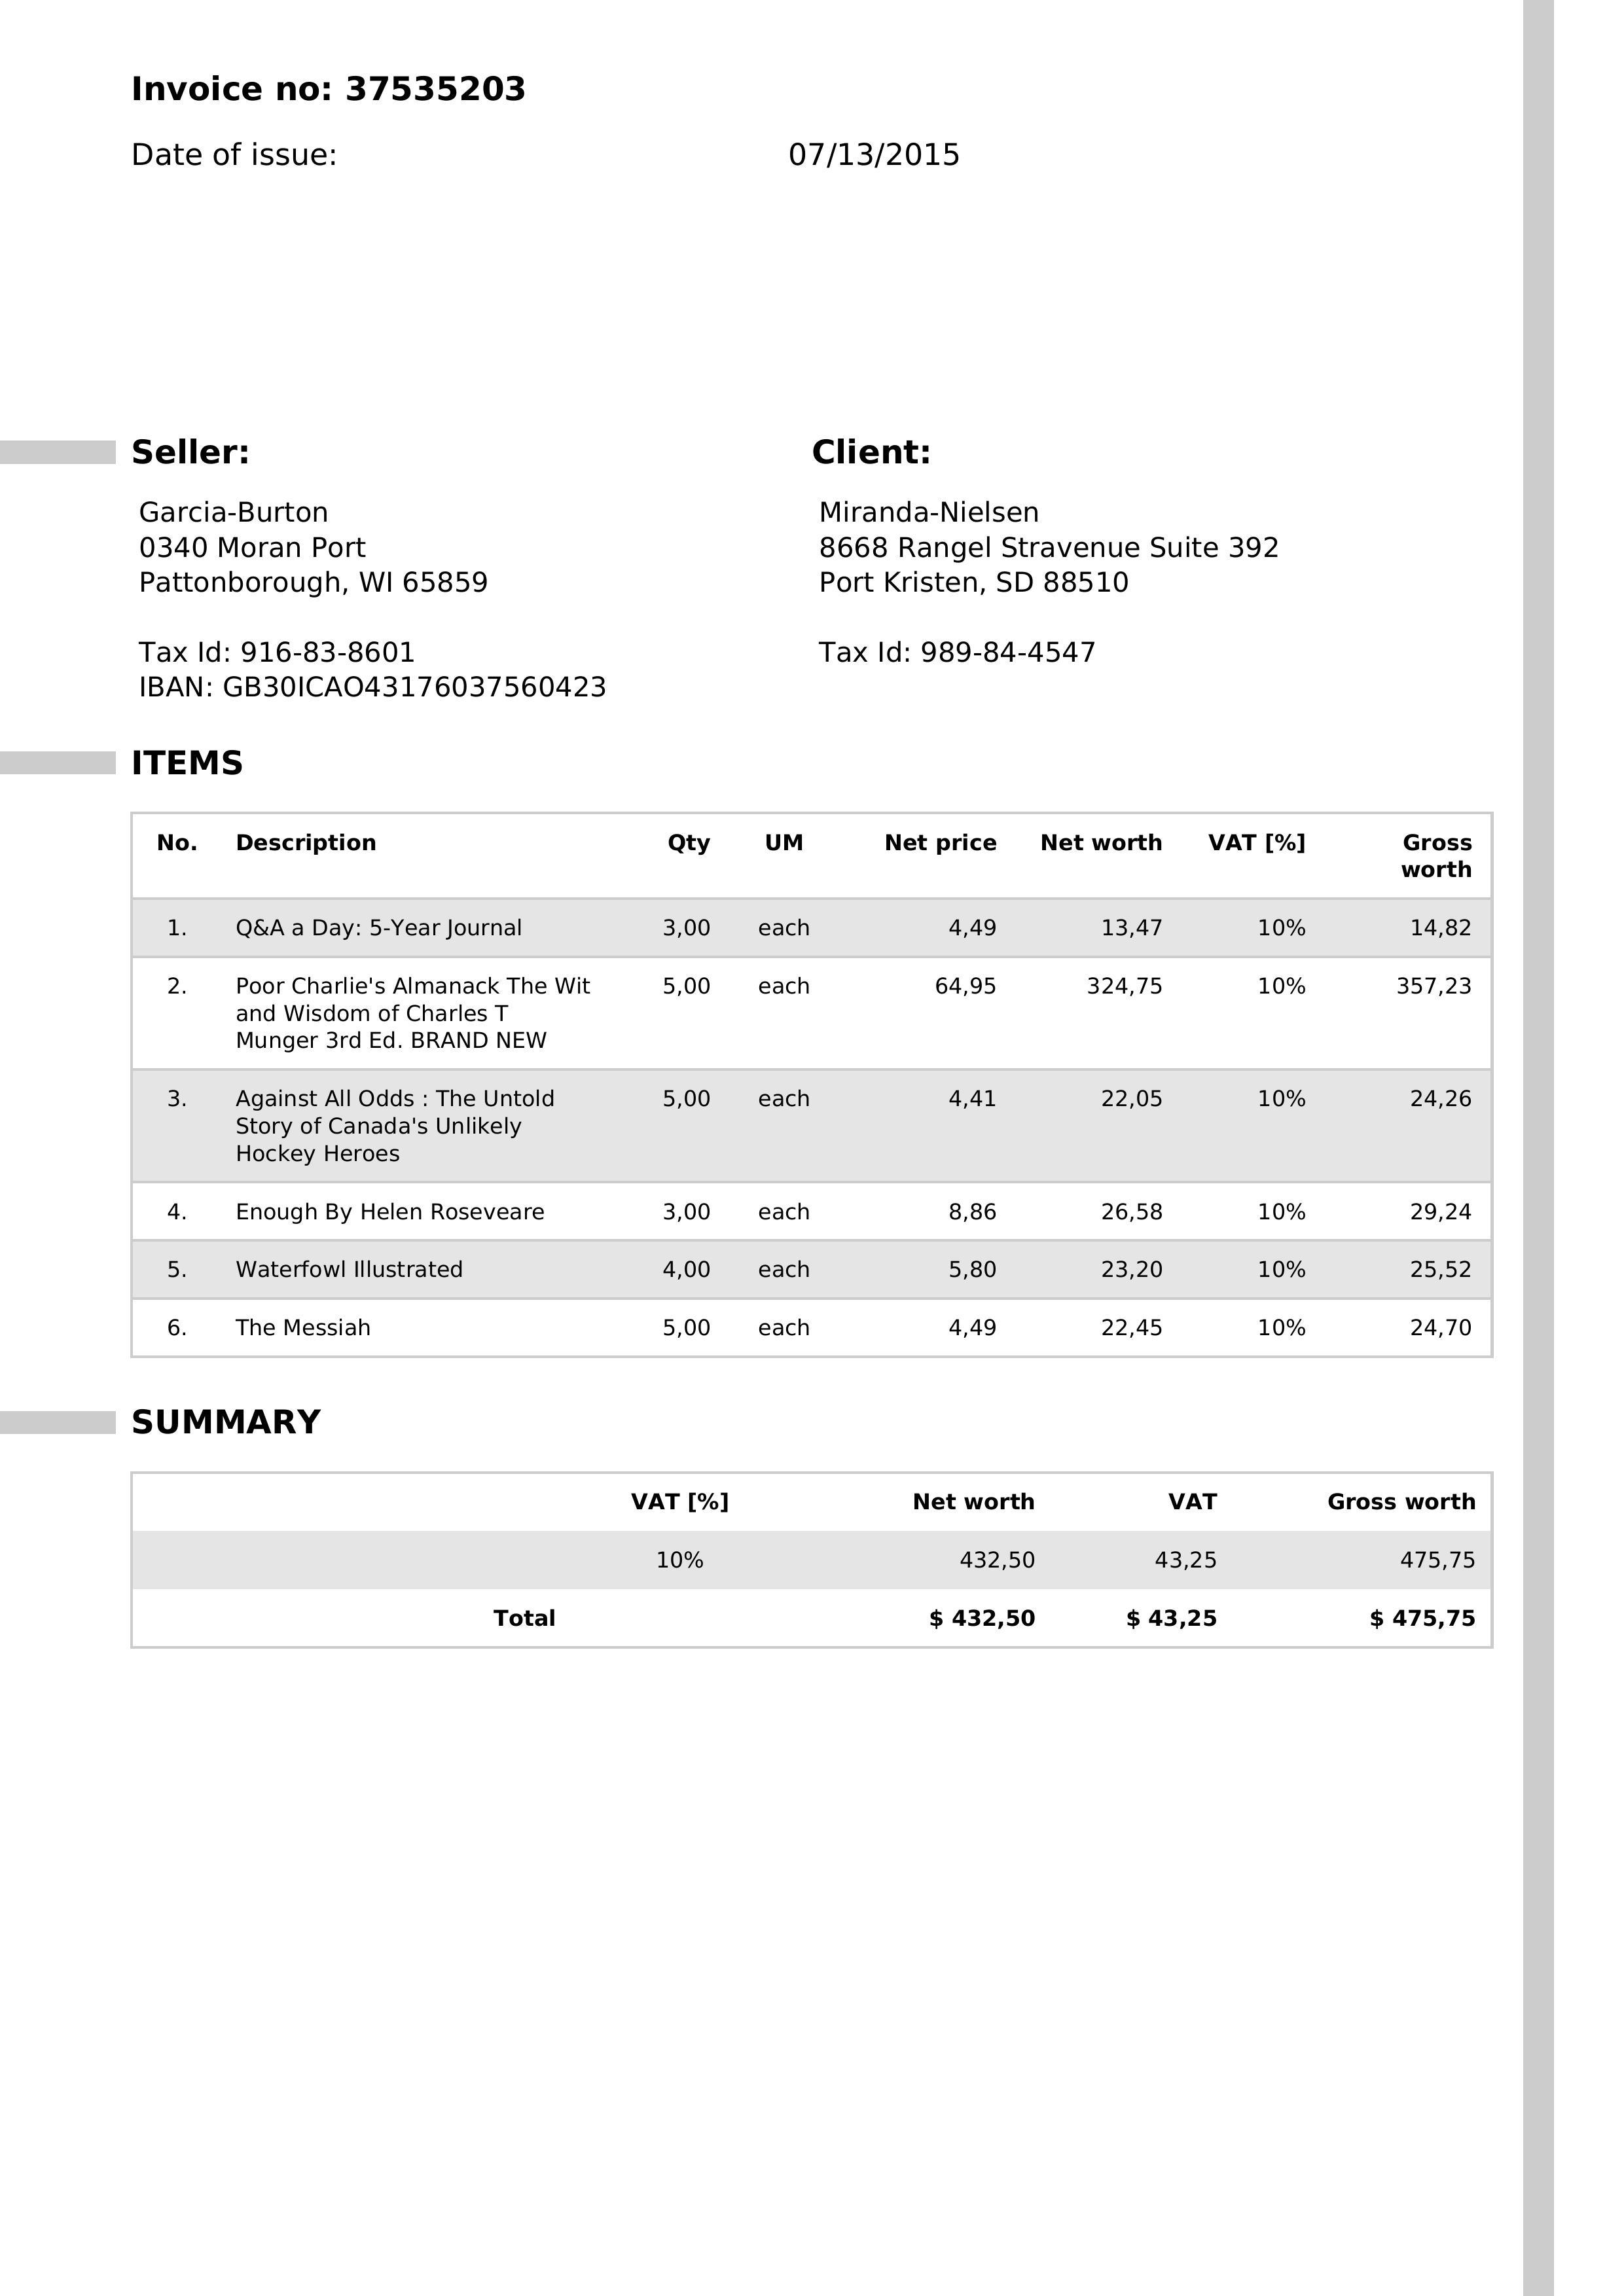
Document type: Invoice